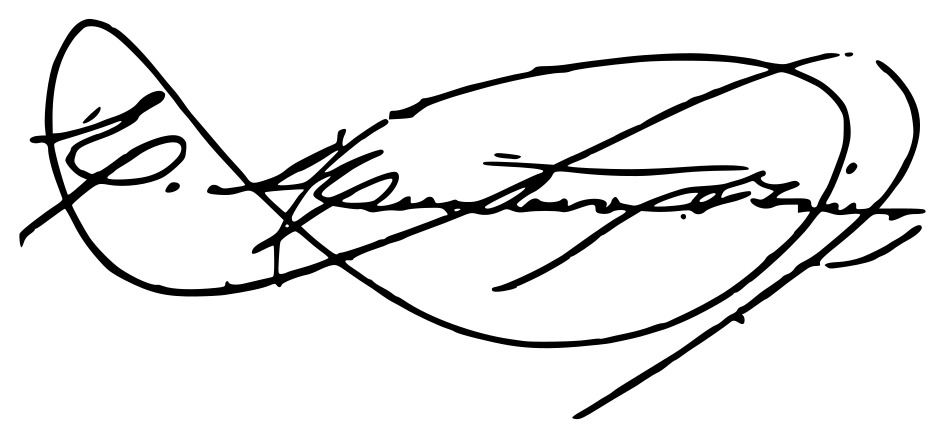
Signature of: eugenio montero ríos